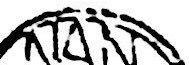
Signature of: nanten shitō